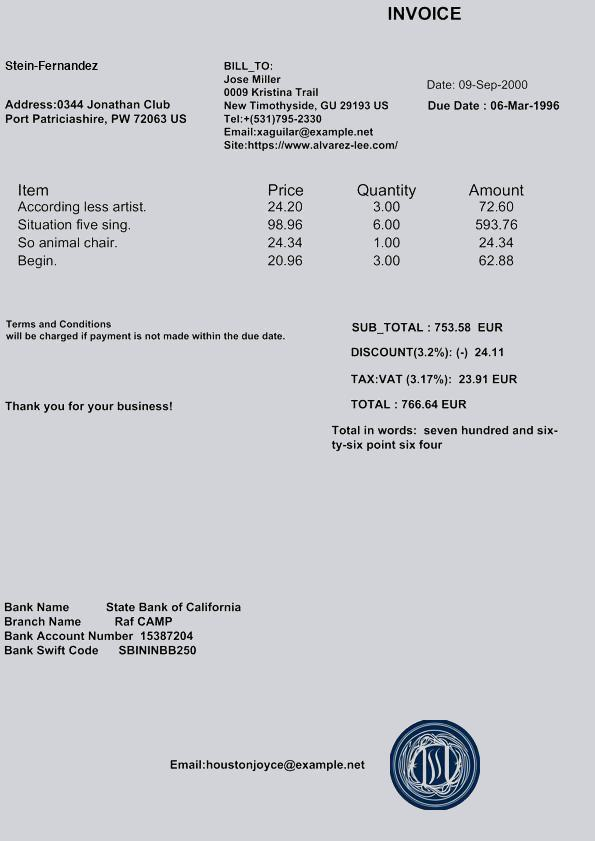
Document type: Invoice